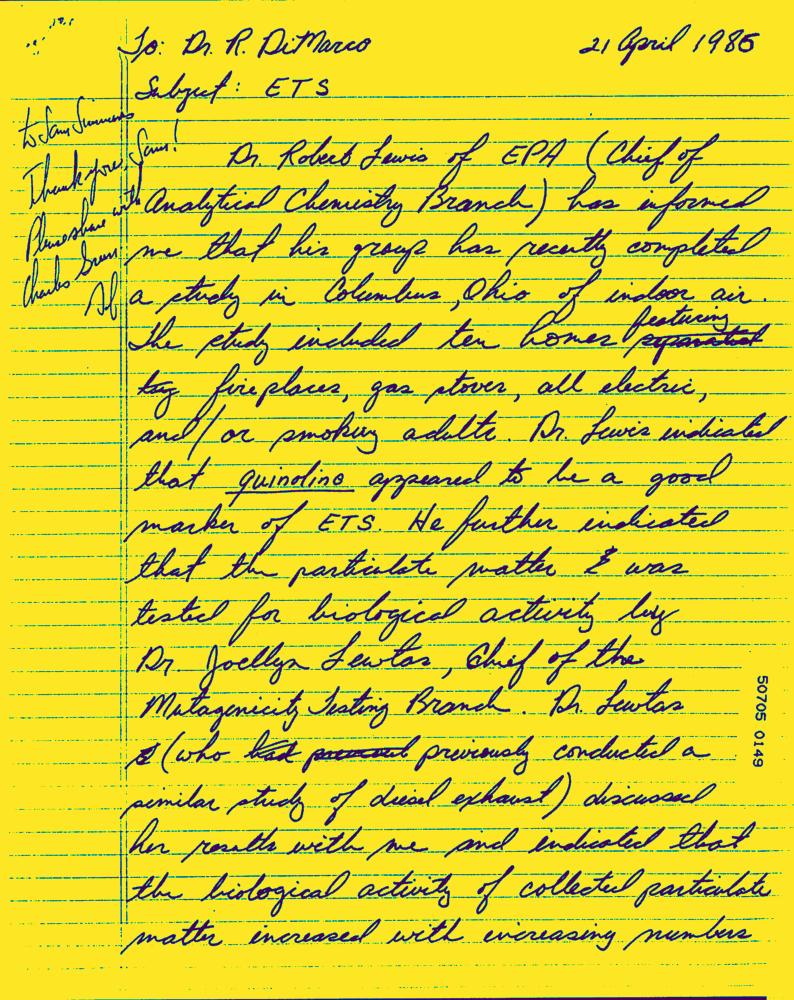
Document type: Letter-Doc